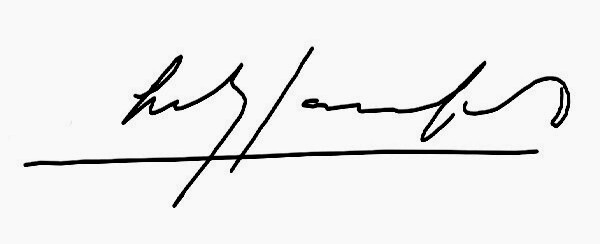
Signature of: lily garafulic